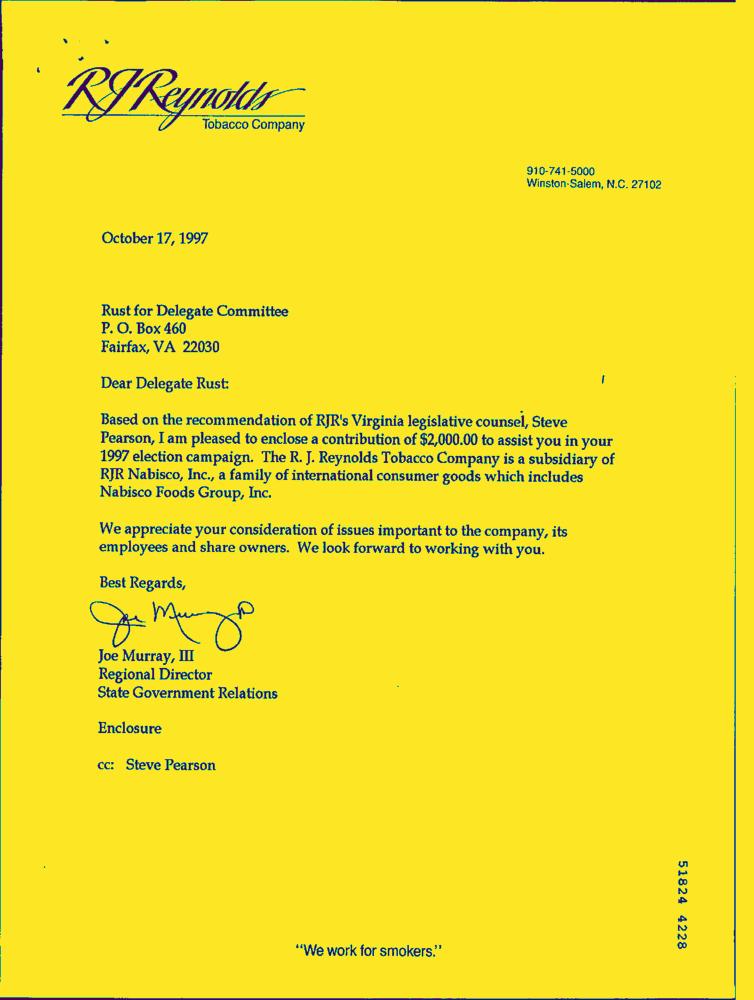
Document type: Invoice-Doc